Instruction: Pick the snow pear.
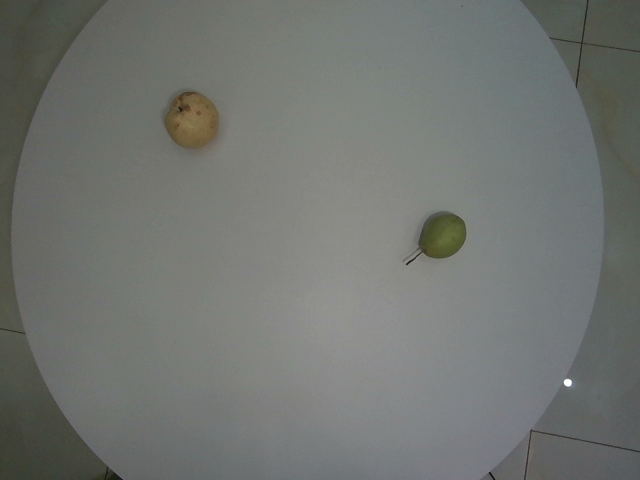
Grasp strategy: vertical